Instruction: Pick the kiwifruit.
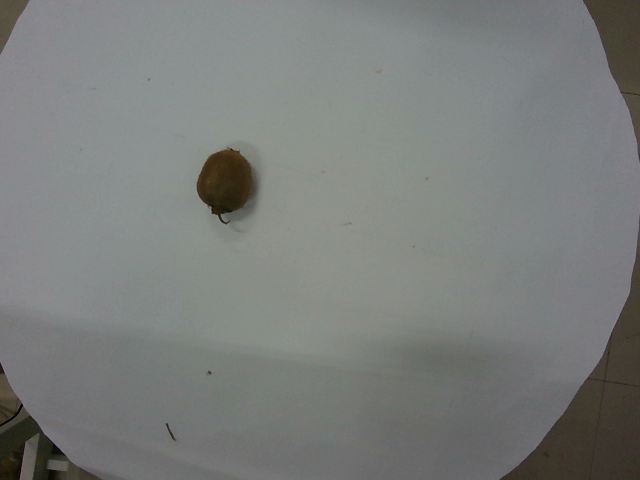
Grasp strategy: vertical